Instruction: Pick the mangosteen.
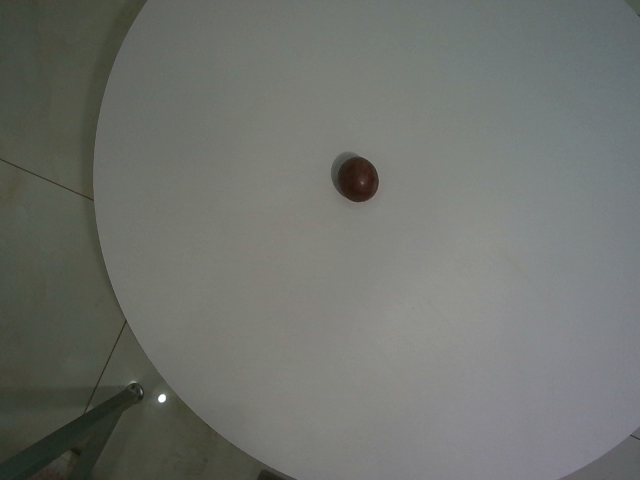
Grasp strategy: vertical